Question: What jurisdiction, city, or county is the document associated with?
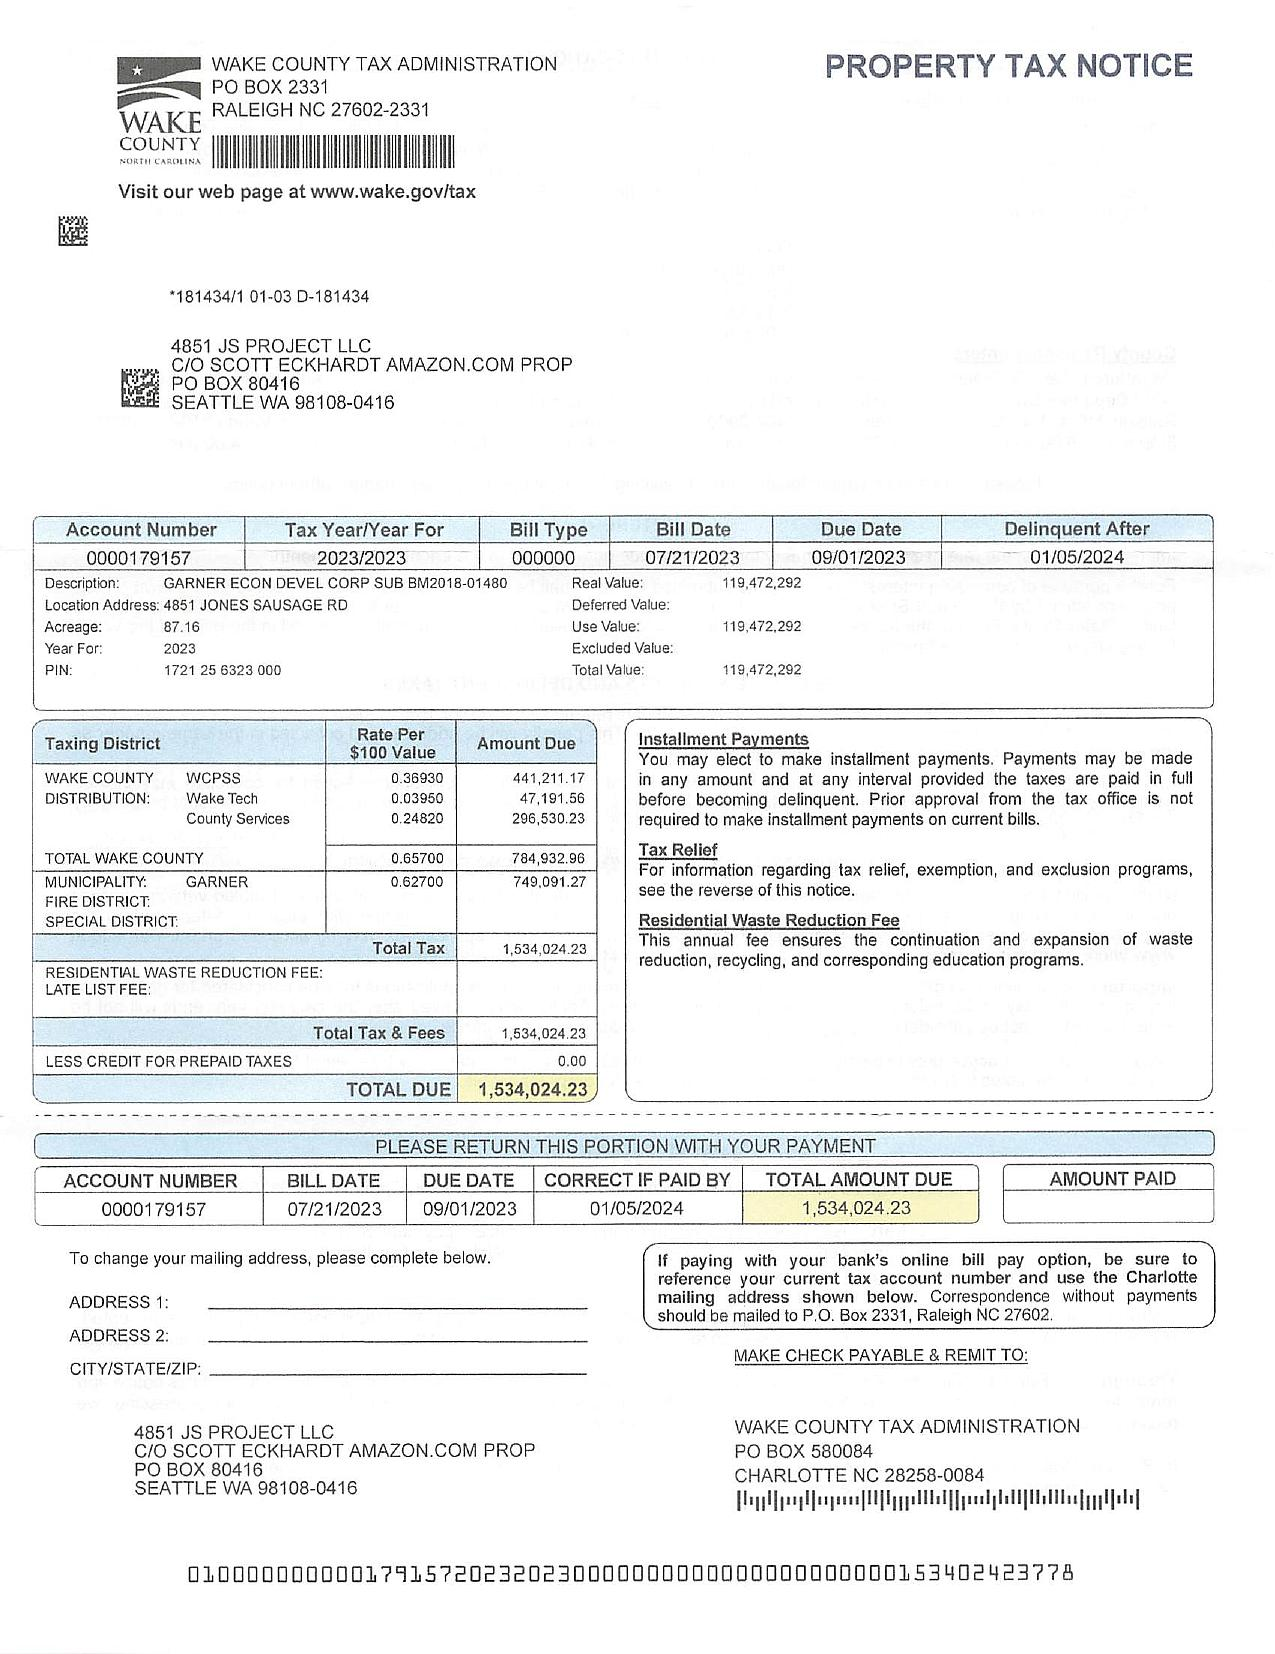
Answer: "Wake County"